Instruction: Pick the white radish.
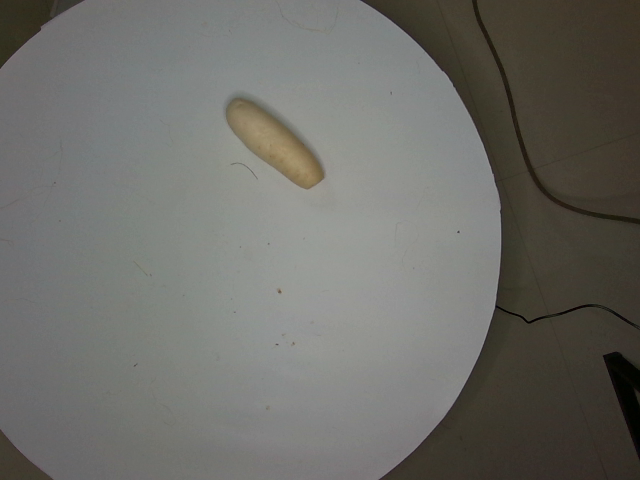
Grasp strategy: vertical